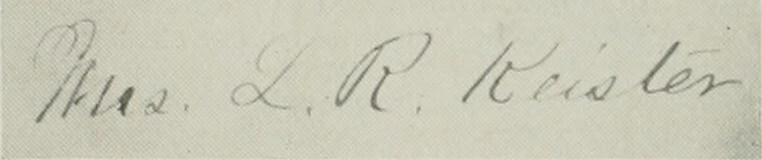
Signature of: lillian resler harford